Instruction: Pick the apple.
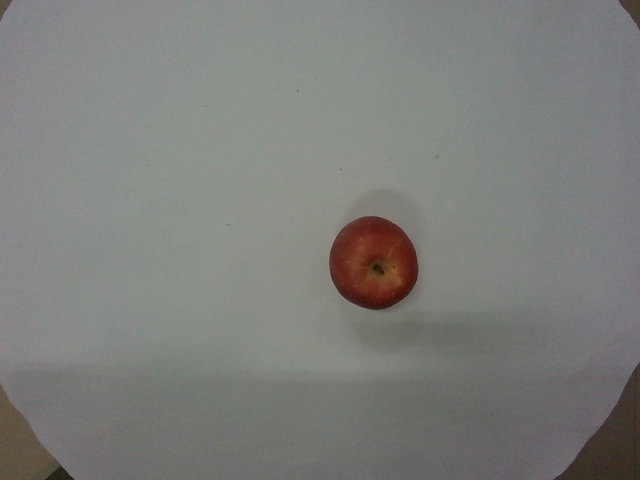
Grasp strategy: vertical